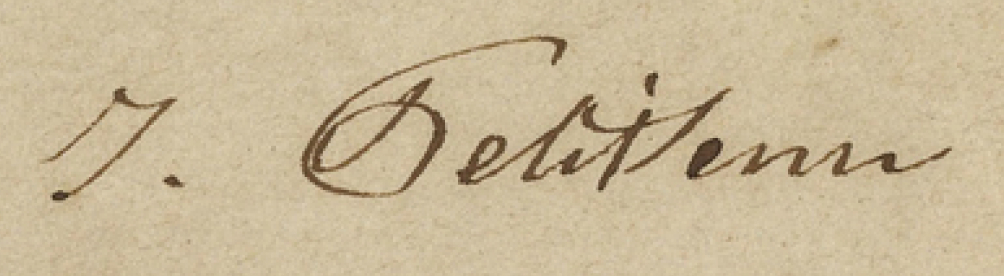
Signature of: jean antoine petit senn